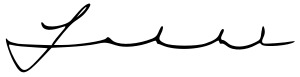
Signature of: luis adolfo siles salinas